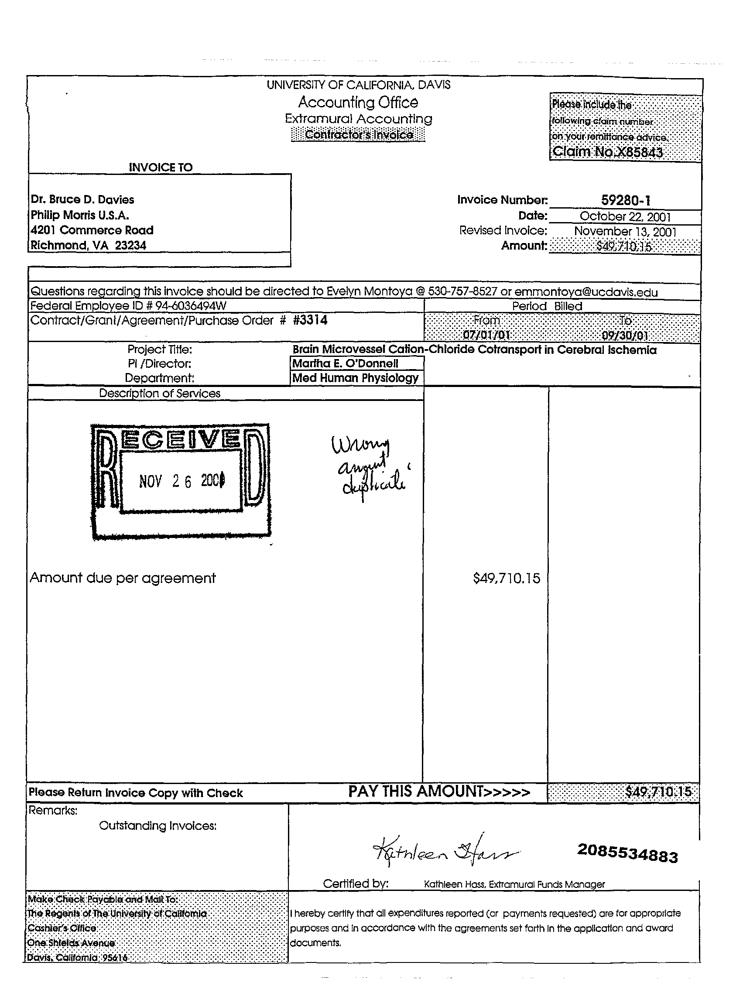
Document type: Invoice